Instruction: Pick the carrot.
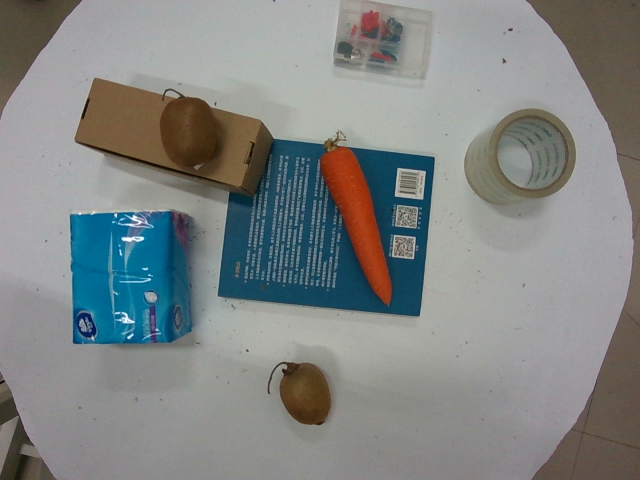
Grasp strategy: vertical